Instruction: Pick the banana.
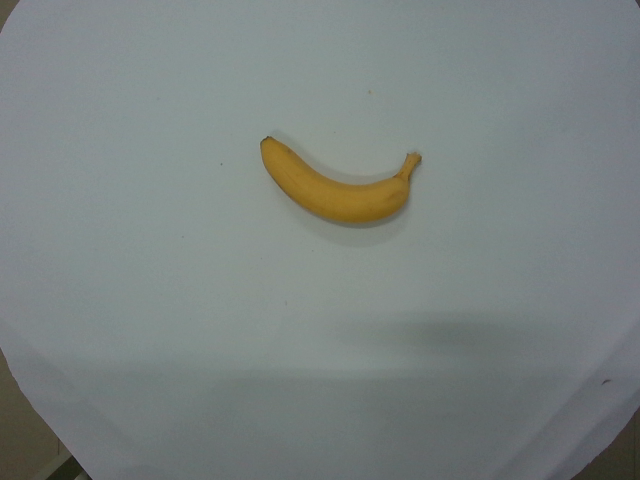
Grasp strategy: vertical